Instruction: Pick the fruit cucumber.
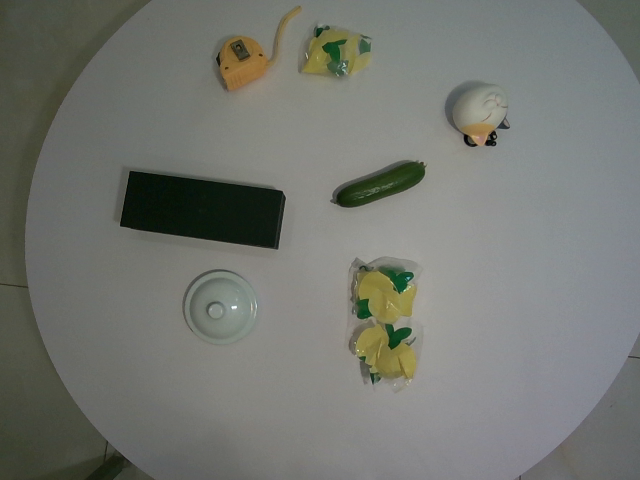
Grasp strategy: vertical